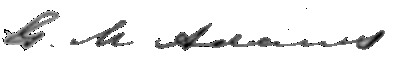
Signature of: george madison adams